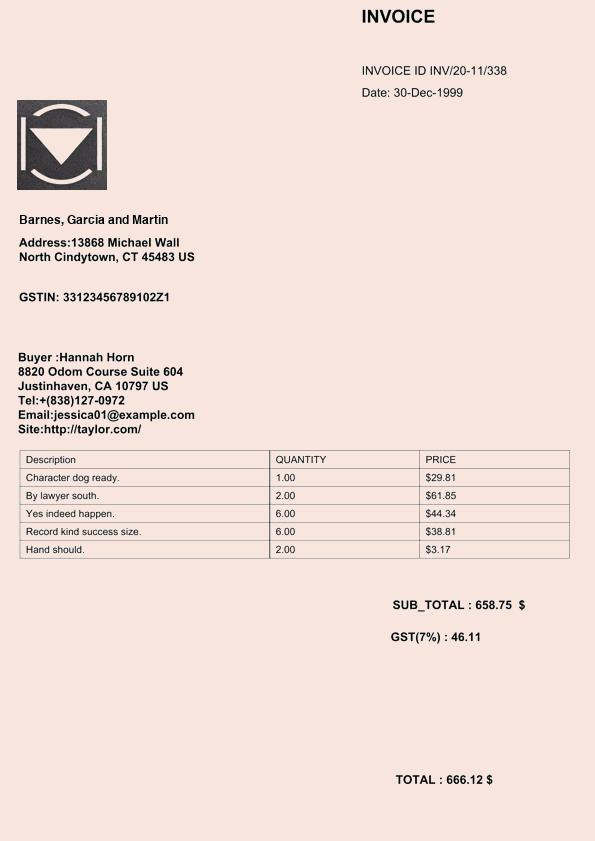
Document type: Invoice